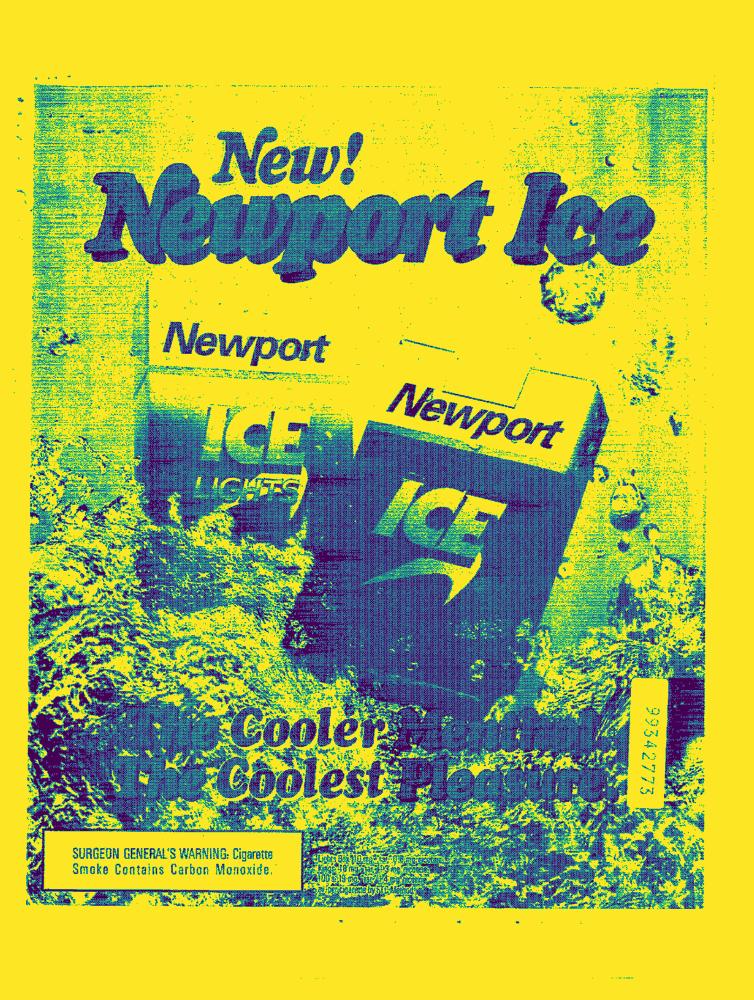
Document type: AD